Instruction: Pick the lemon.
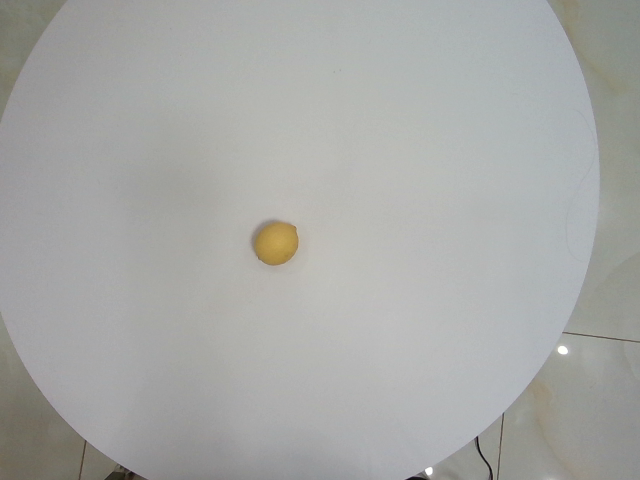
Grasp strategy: vertical